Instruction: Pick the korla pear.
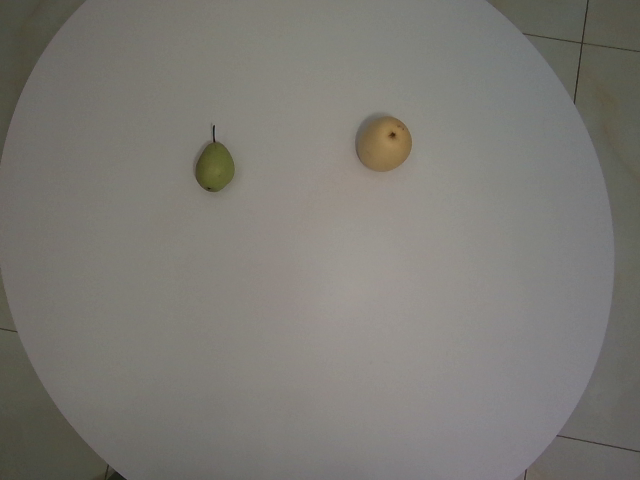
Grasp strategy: vertical